Question: Which state is mentioned in the document?
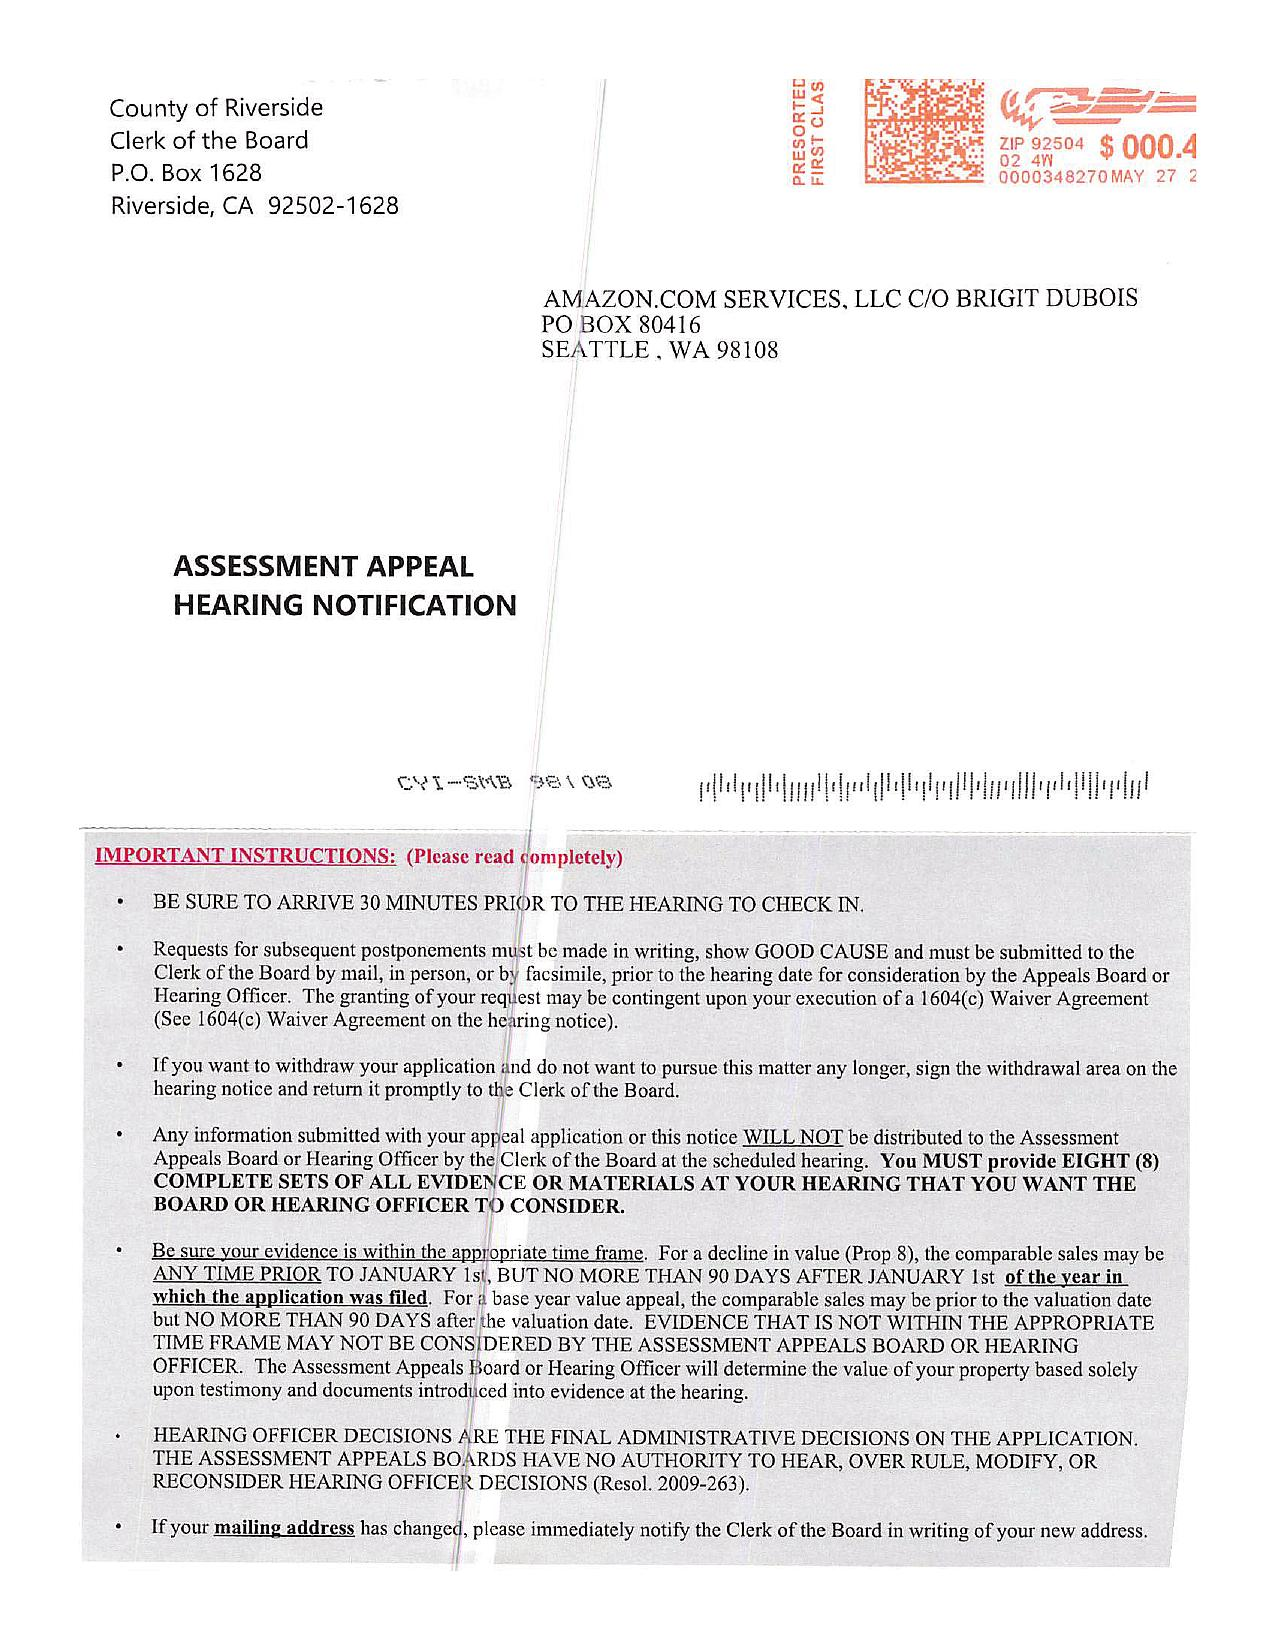
Answer: "CA"